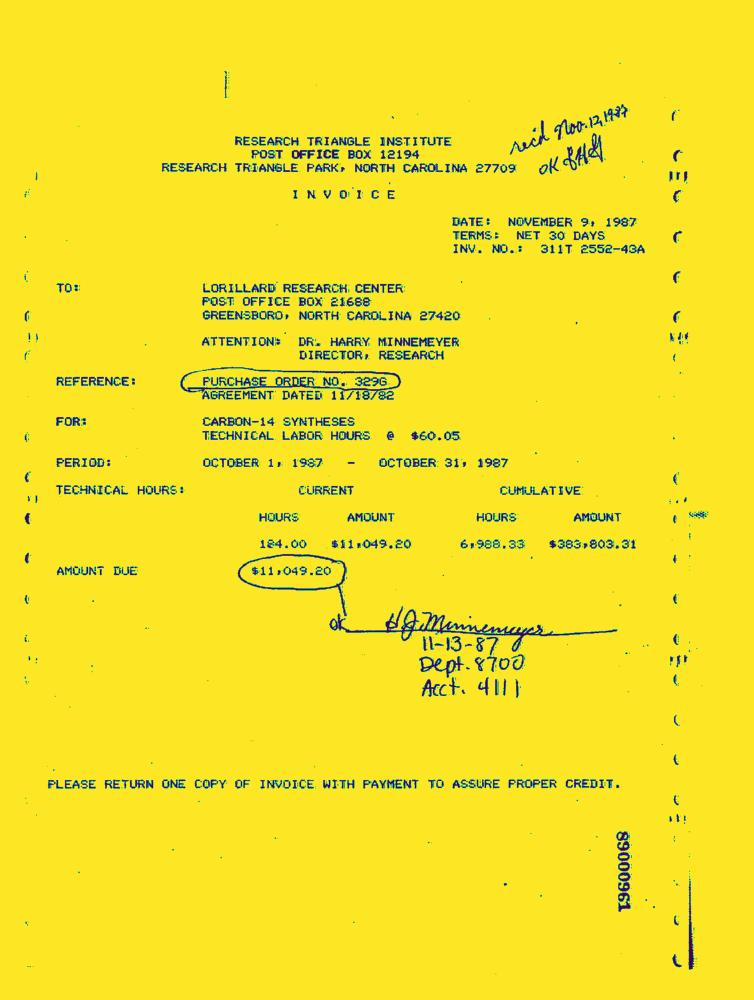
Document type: Invoice-Doc